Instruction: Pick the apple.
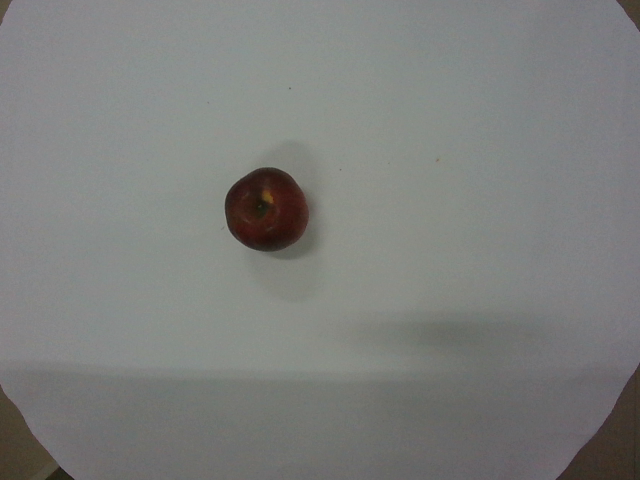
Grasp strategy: vertical